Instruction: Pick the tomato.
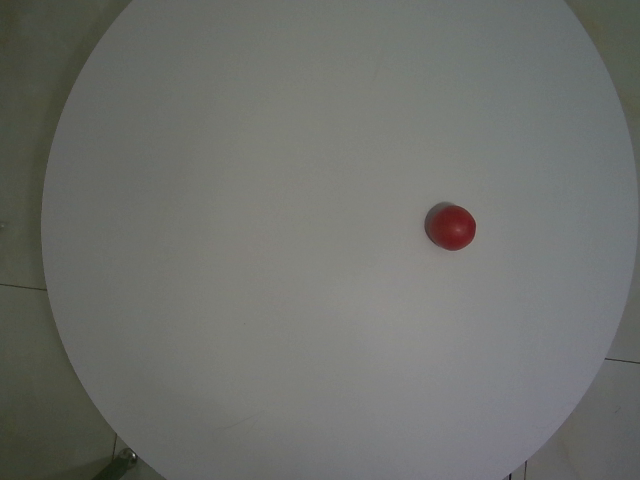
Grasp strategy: vertical